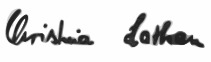
Signature of: christina lathan